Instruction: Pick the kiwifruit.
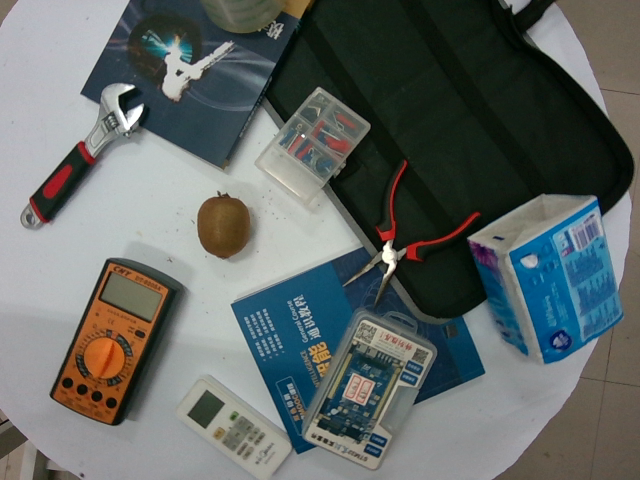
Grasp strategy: vertical